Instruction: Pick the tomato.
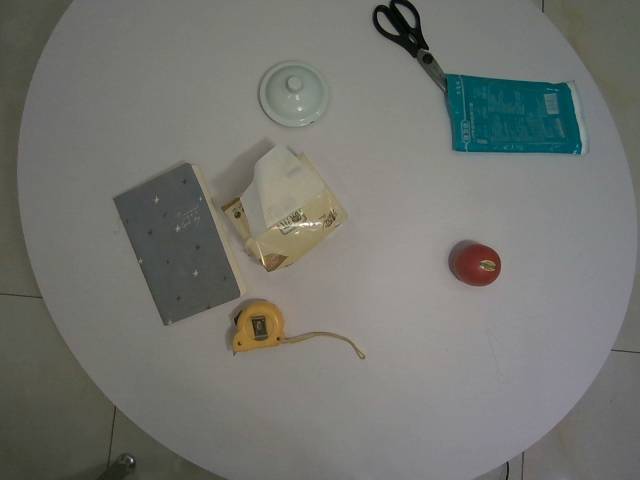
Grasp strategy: vertical